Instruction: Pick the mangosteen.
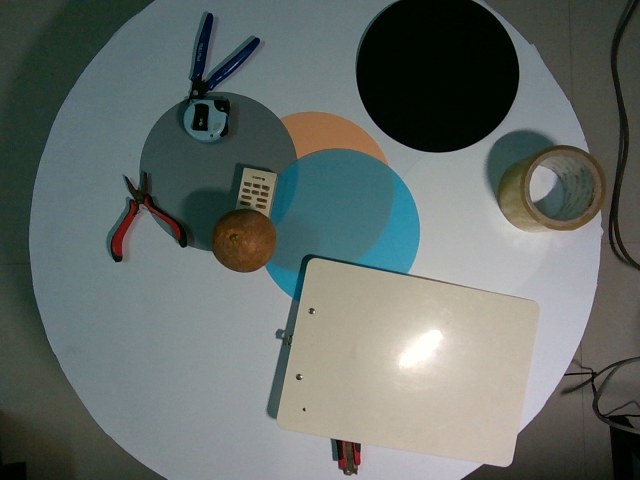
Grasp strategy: vertical